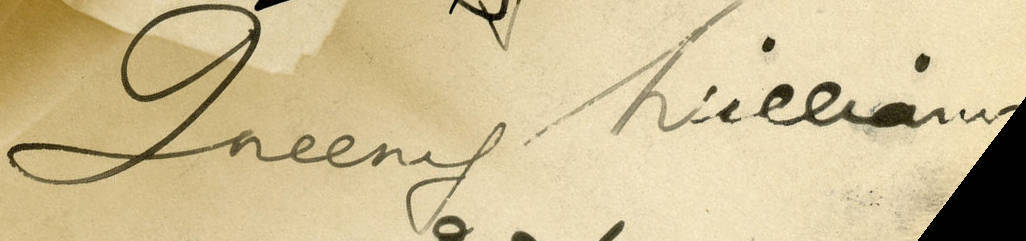
Signature of: queenie williams